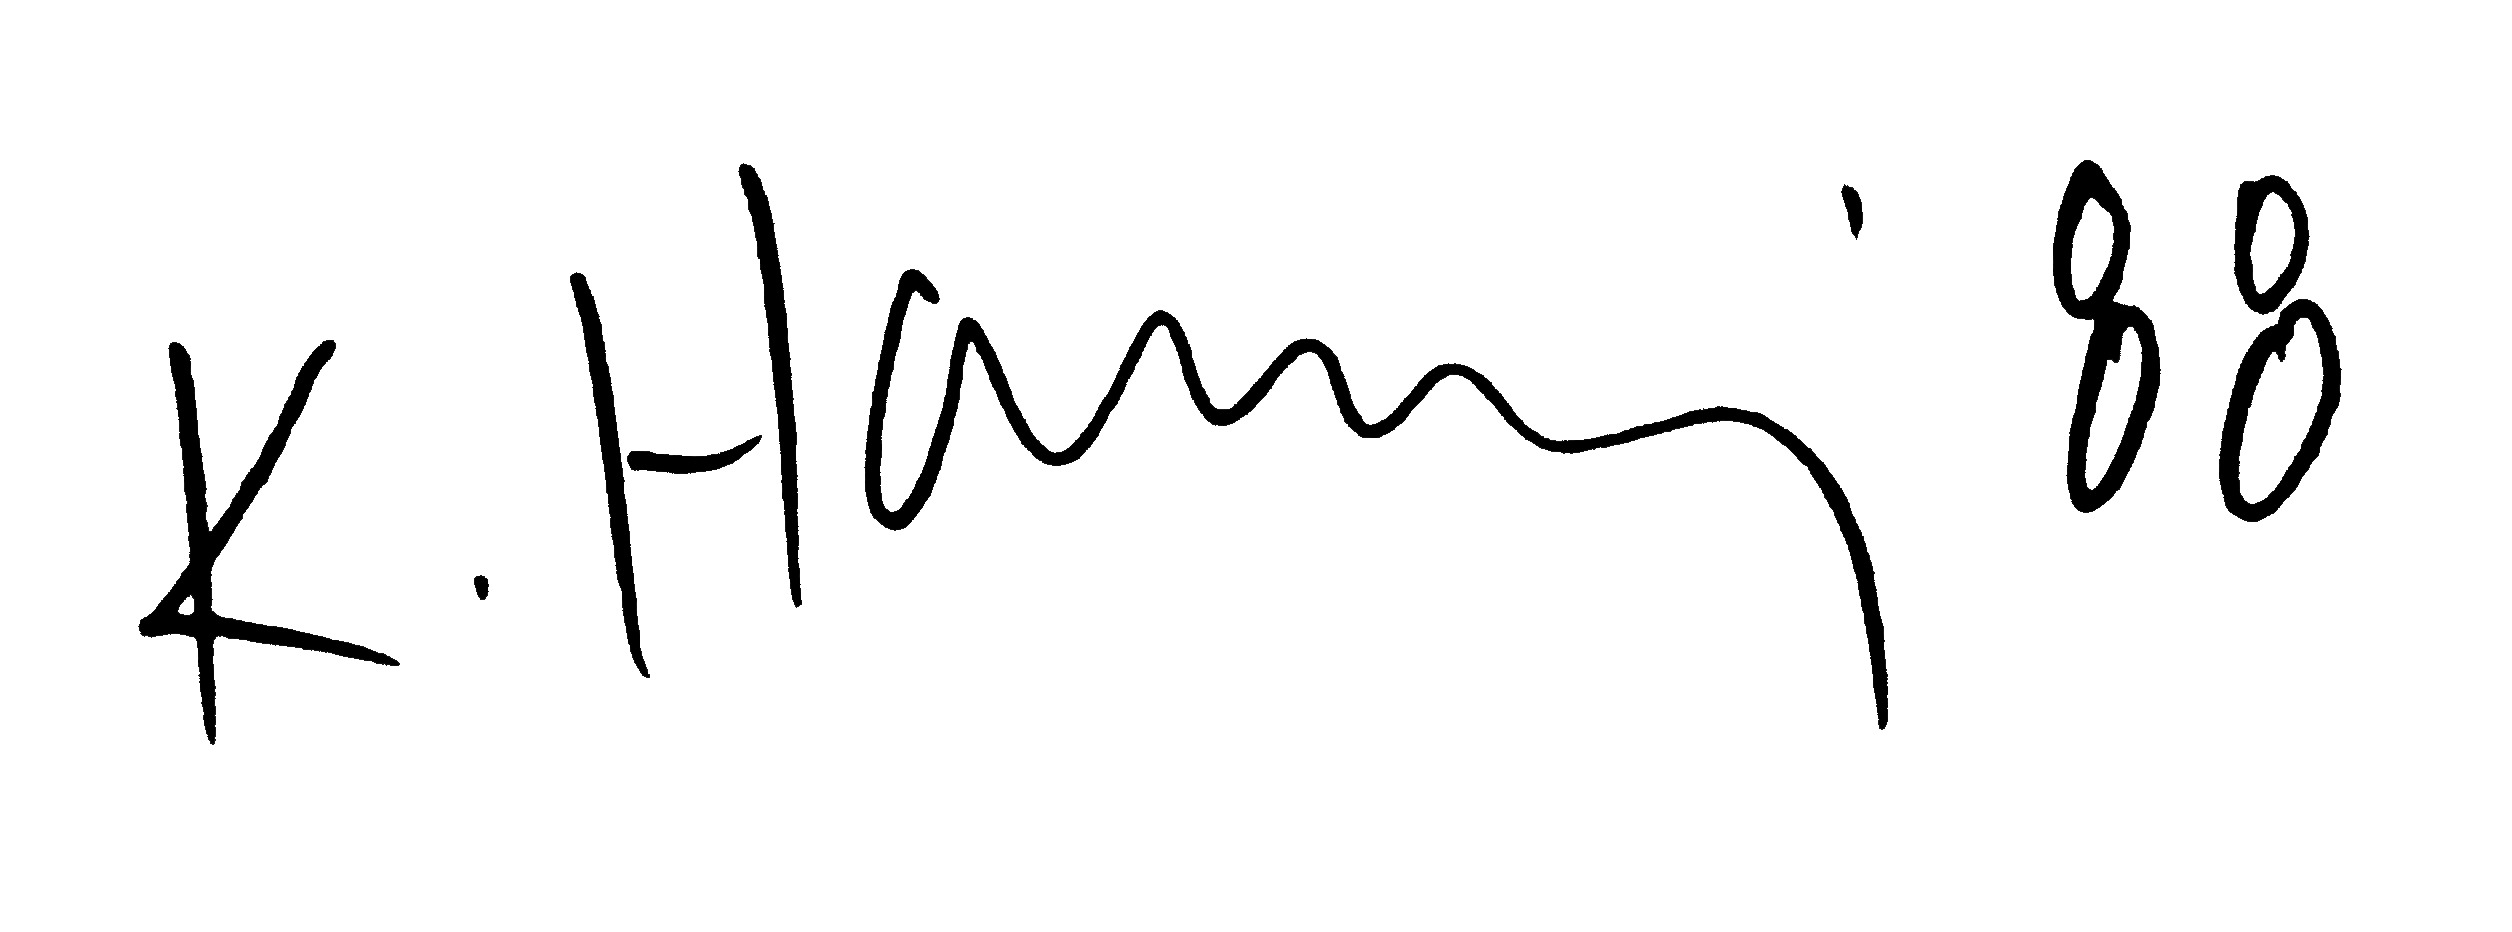
Signature of: keith haring